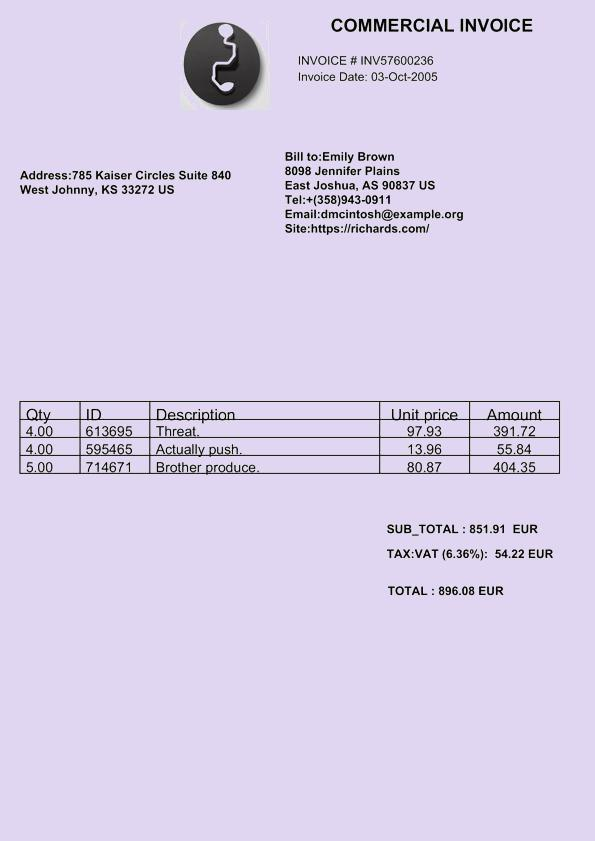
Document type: Invoice